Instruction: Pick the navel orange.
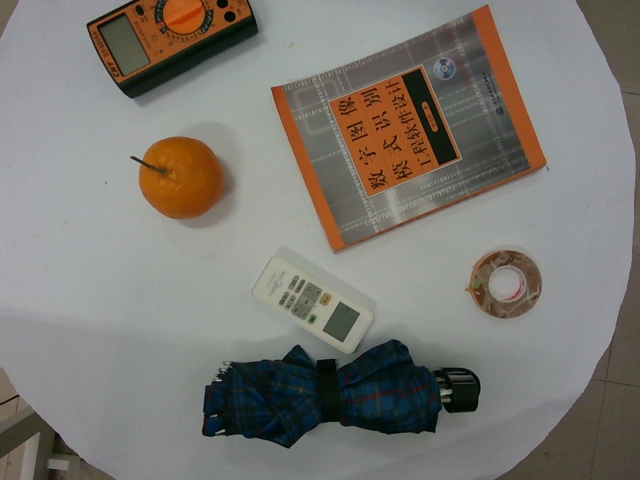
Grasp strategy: vertical